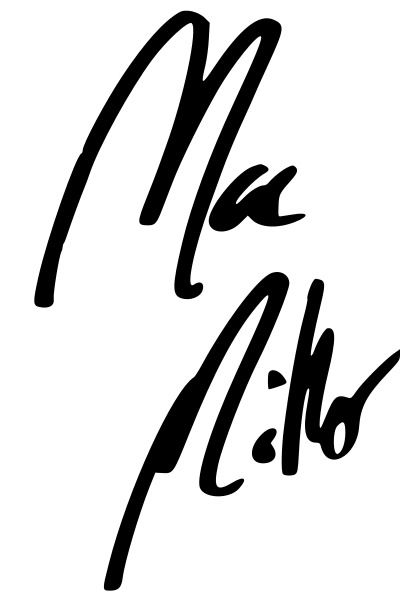
Signature of: mac miller